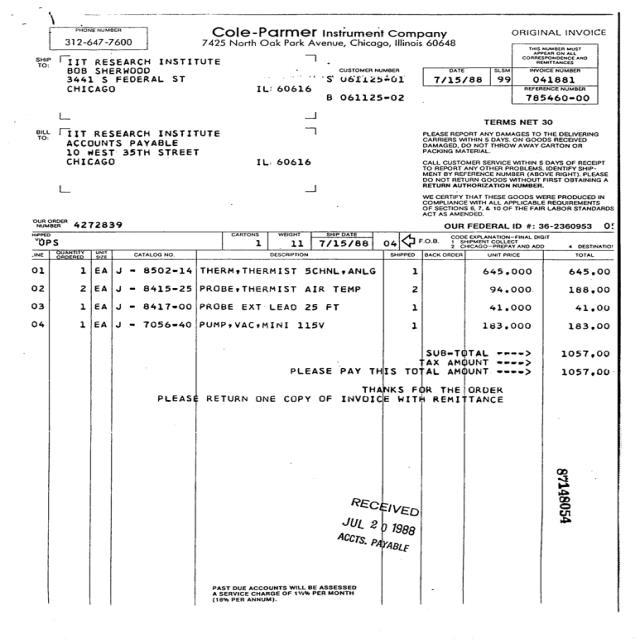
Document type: Invoice